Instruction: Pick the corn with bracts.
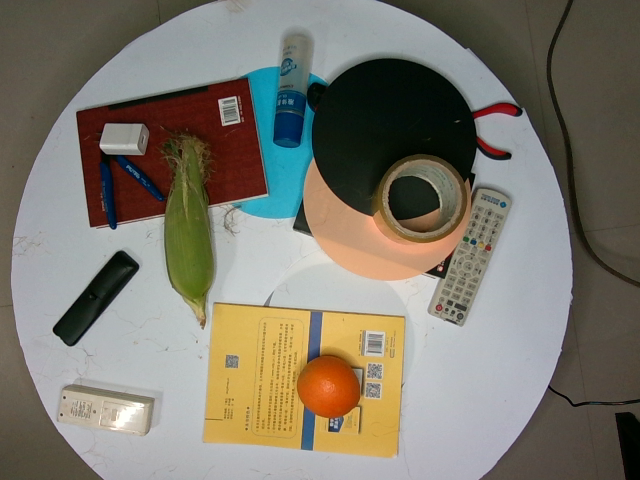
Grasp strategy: vertical